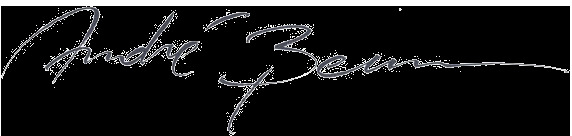
Signature of: andré benn